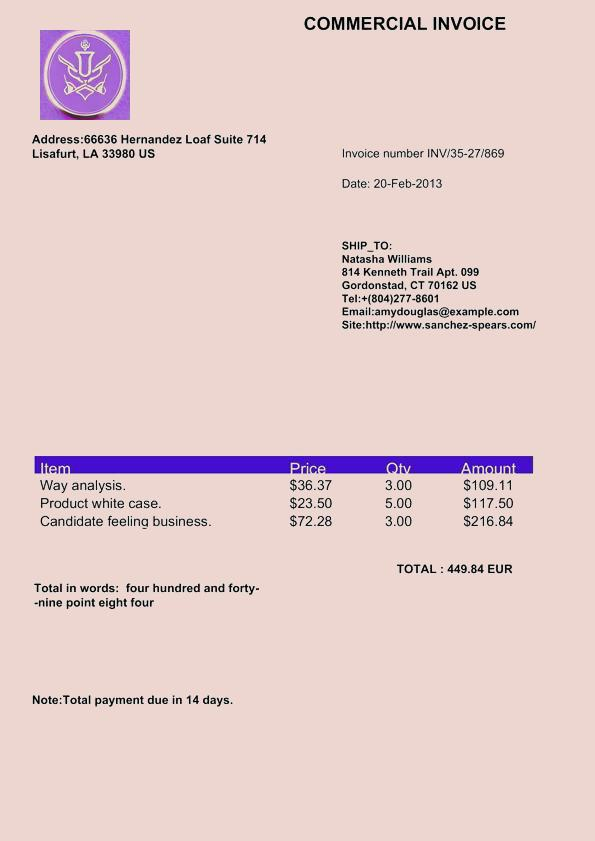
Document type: Invoice